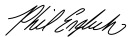
Signature of: phil english